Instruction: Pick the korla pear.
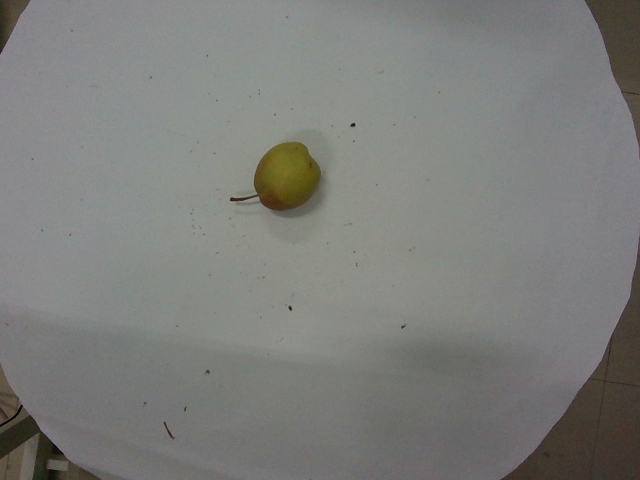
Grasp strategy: vertical